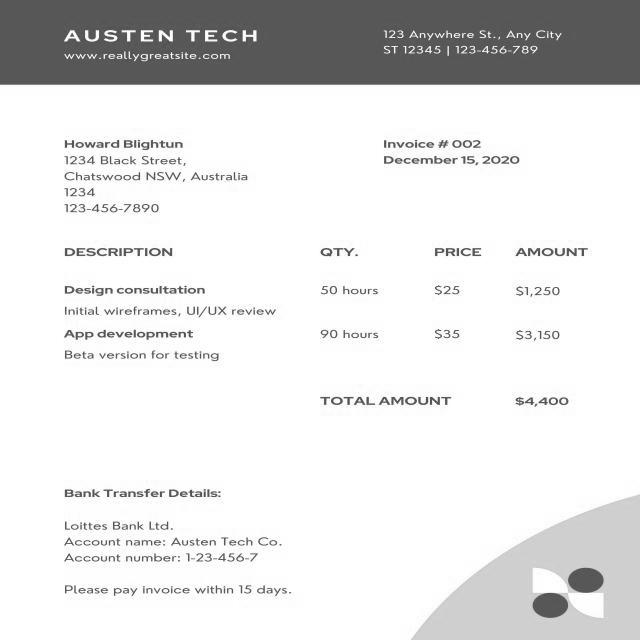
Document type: Invoice